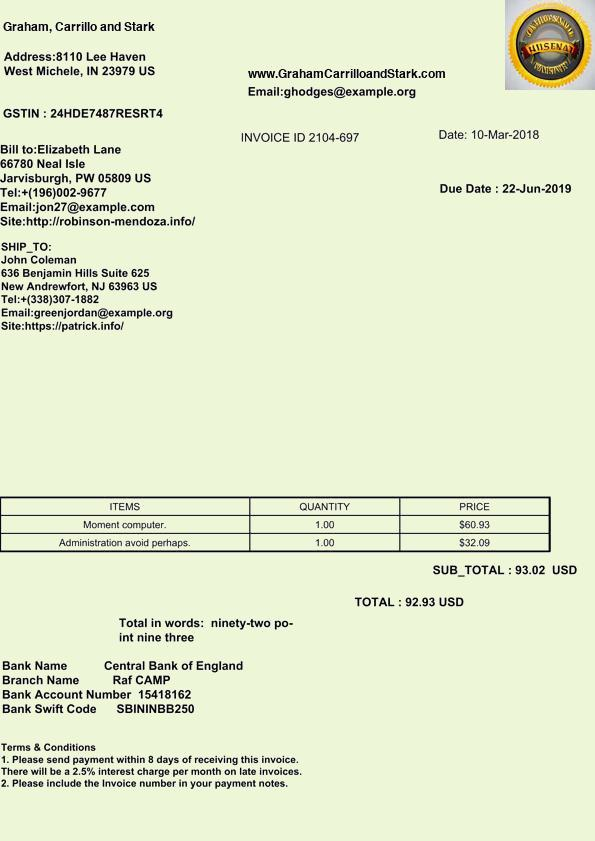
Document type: Invoice